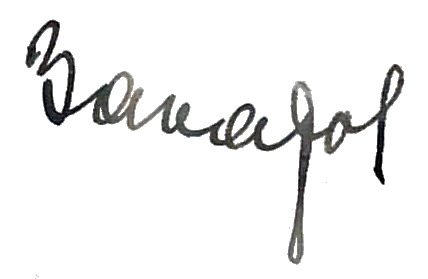
Signature of: matvei zakharov